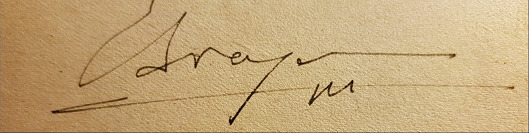
Signature of: edmundo aragonés merodio